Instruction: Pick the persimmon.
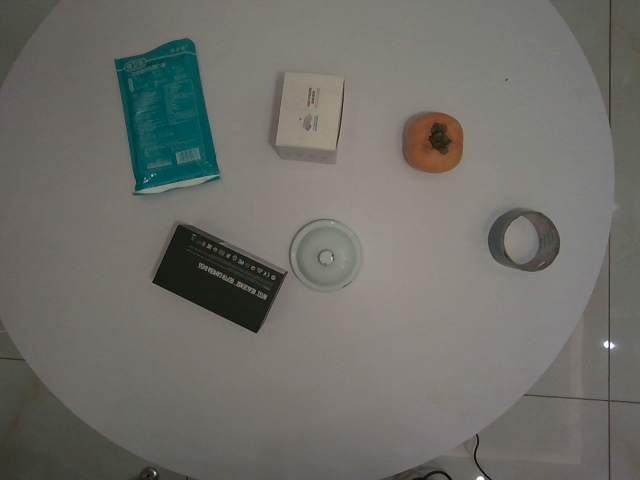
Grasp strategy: vertical